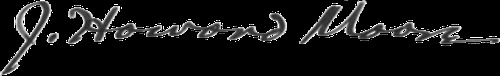
Signature of: q68208509